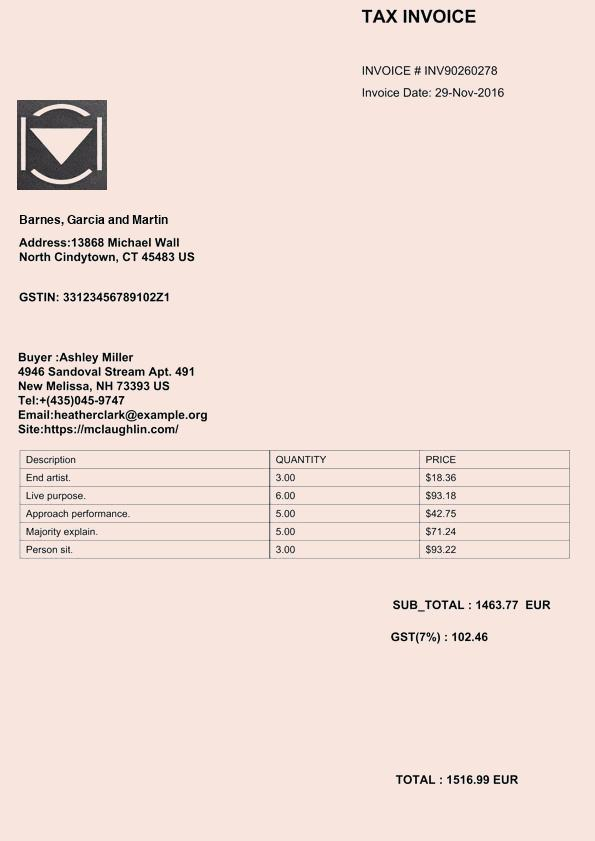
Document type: Invoice